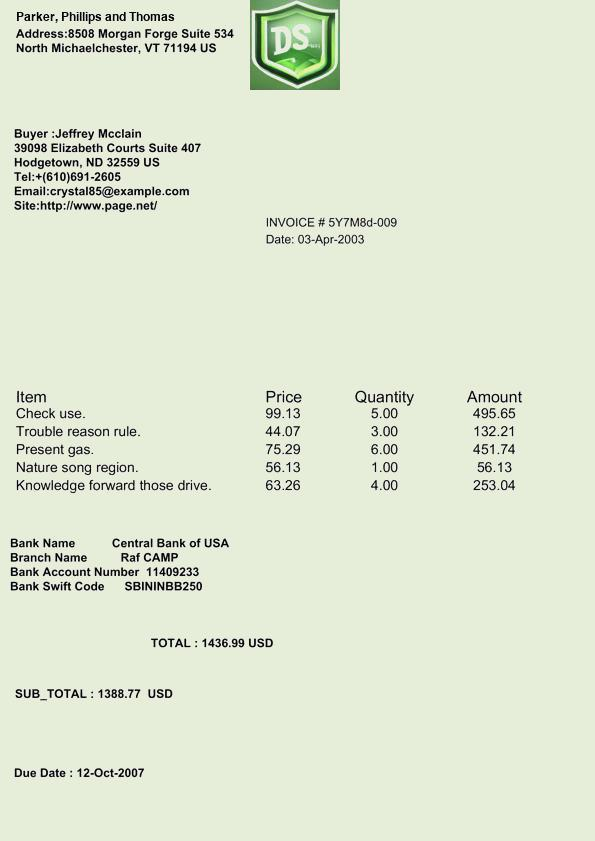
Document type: Invoice